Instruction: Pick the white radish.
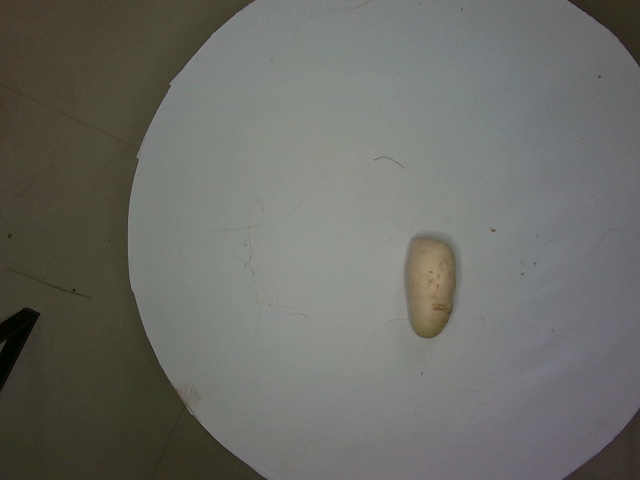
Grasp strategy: vertical